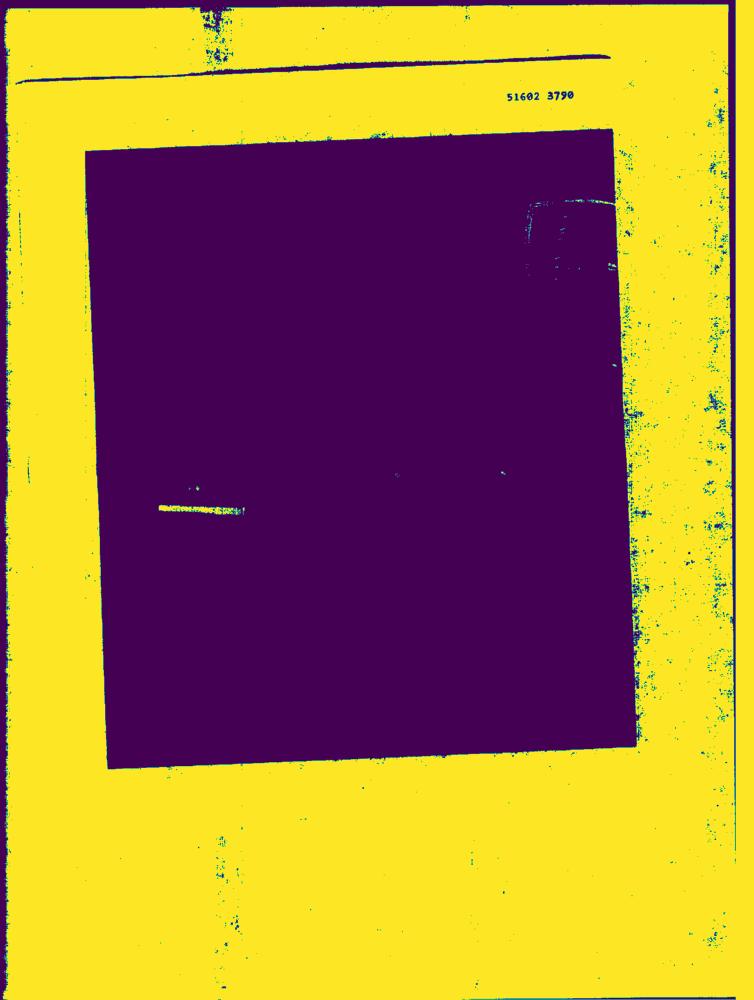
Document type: AD